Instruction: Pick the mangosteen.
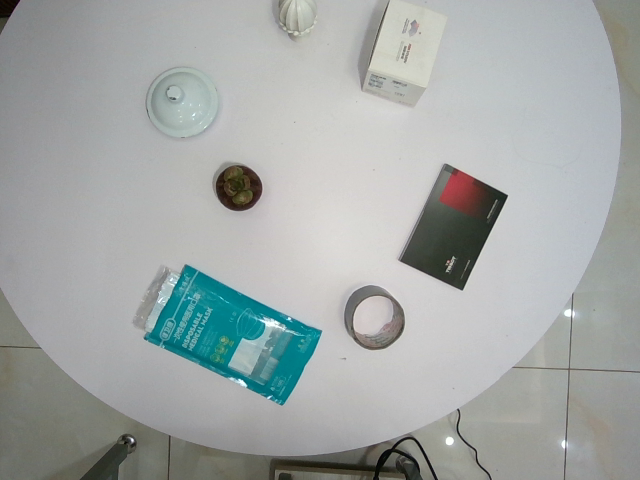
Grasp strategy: vertical